Question: What is the potential diagnosis?
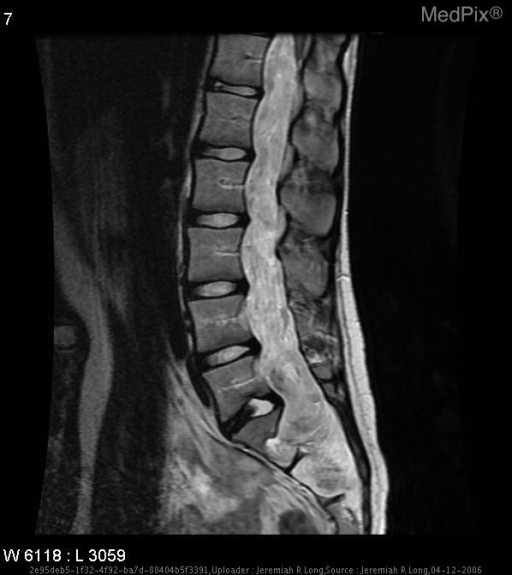
Answer: The possible diagnosis includes Myxopapillary ependymoma
Large nerve sheath tumor
Chordoma
Gaint cell tumor
Aneurysmal bone cyst.